Question: What are the imaging findings?
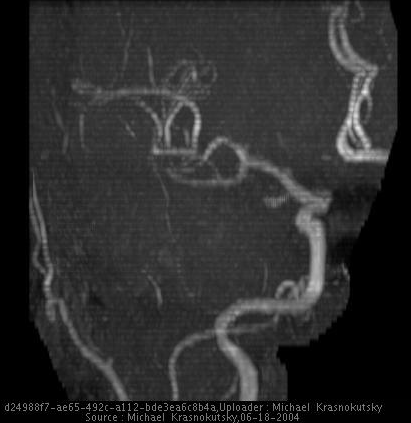
Answer: The imaging shows MRA demonstrates hypoplastic right A1 segment of ACA.  This is a conjenital variant and should be differentiated from dissection/occlusion of the vessel.

Right A1 segment is not seen on a collapsed MIP image.  Source images demonstrate string like signal compatible with A1 segment hypoplasia and not complete abscence.

Left ACA is of approximately the same size as left MCA.  Right ICA is smaller than the left.  This fingings confirm that the fingings related to the string like flow in right A1 are secondary to congenital hypoplastic A1.
In the case of dissection or partial occlusion, both ICAs would likely be of the same size.  Additionally, contraleteral (left) A1 segment would be smaller than adjacent M1 segment. 3D TOF MIP image of the right carotid demonstrates hypoplastic right A1 segment.  There is some flow string of signal) in A1 segment (best seen on source images) confirming that it is hypoplastic and not completely abscent..